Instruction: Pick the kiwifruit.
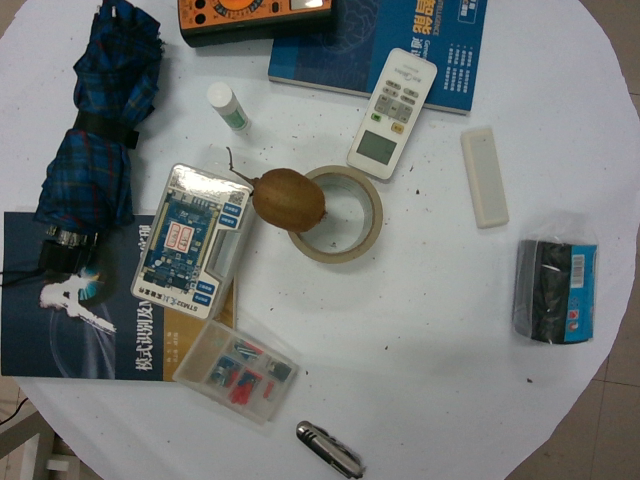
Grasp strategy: vertical